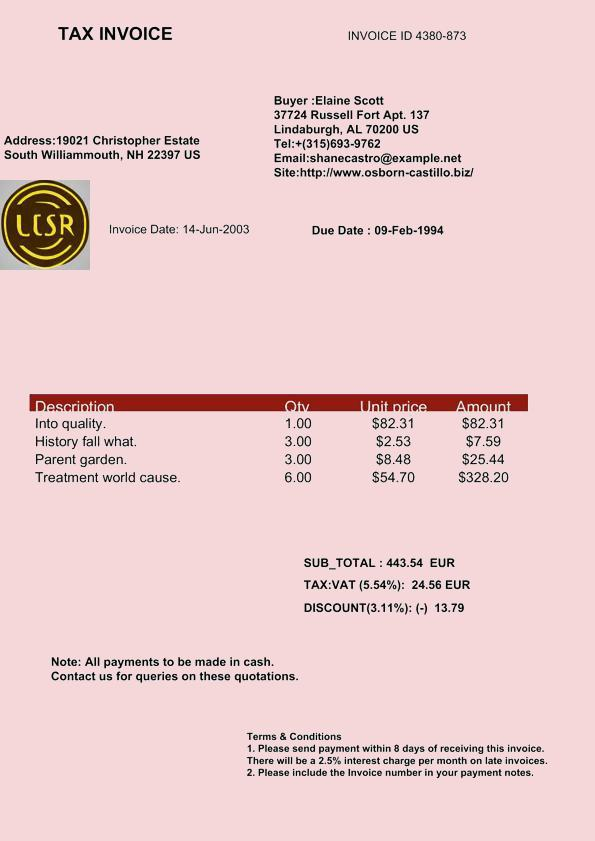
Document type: Invoice